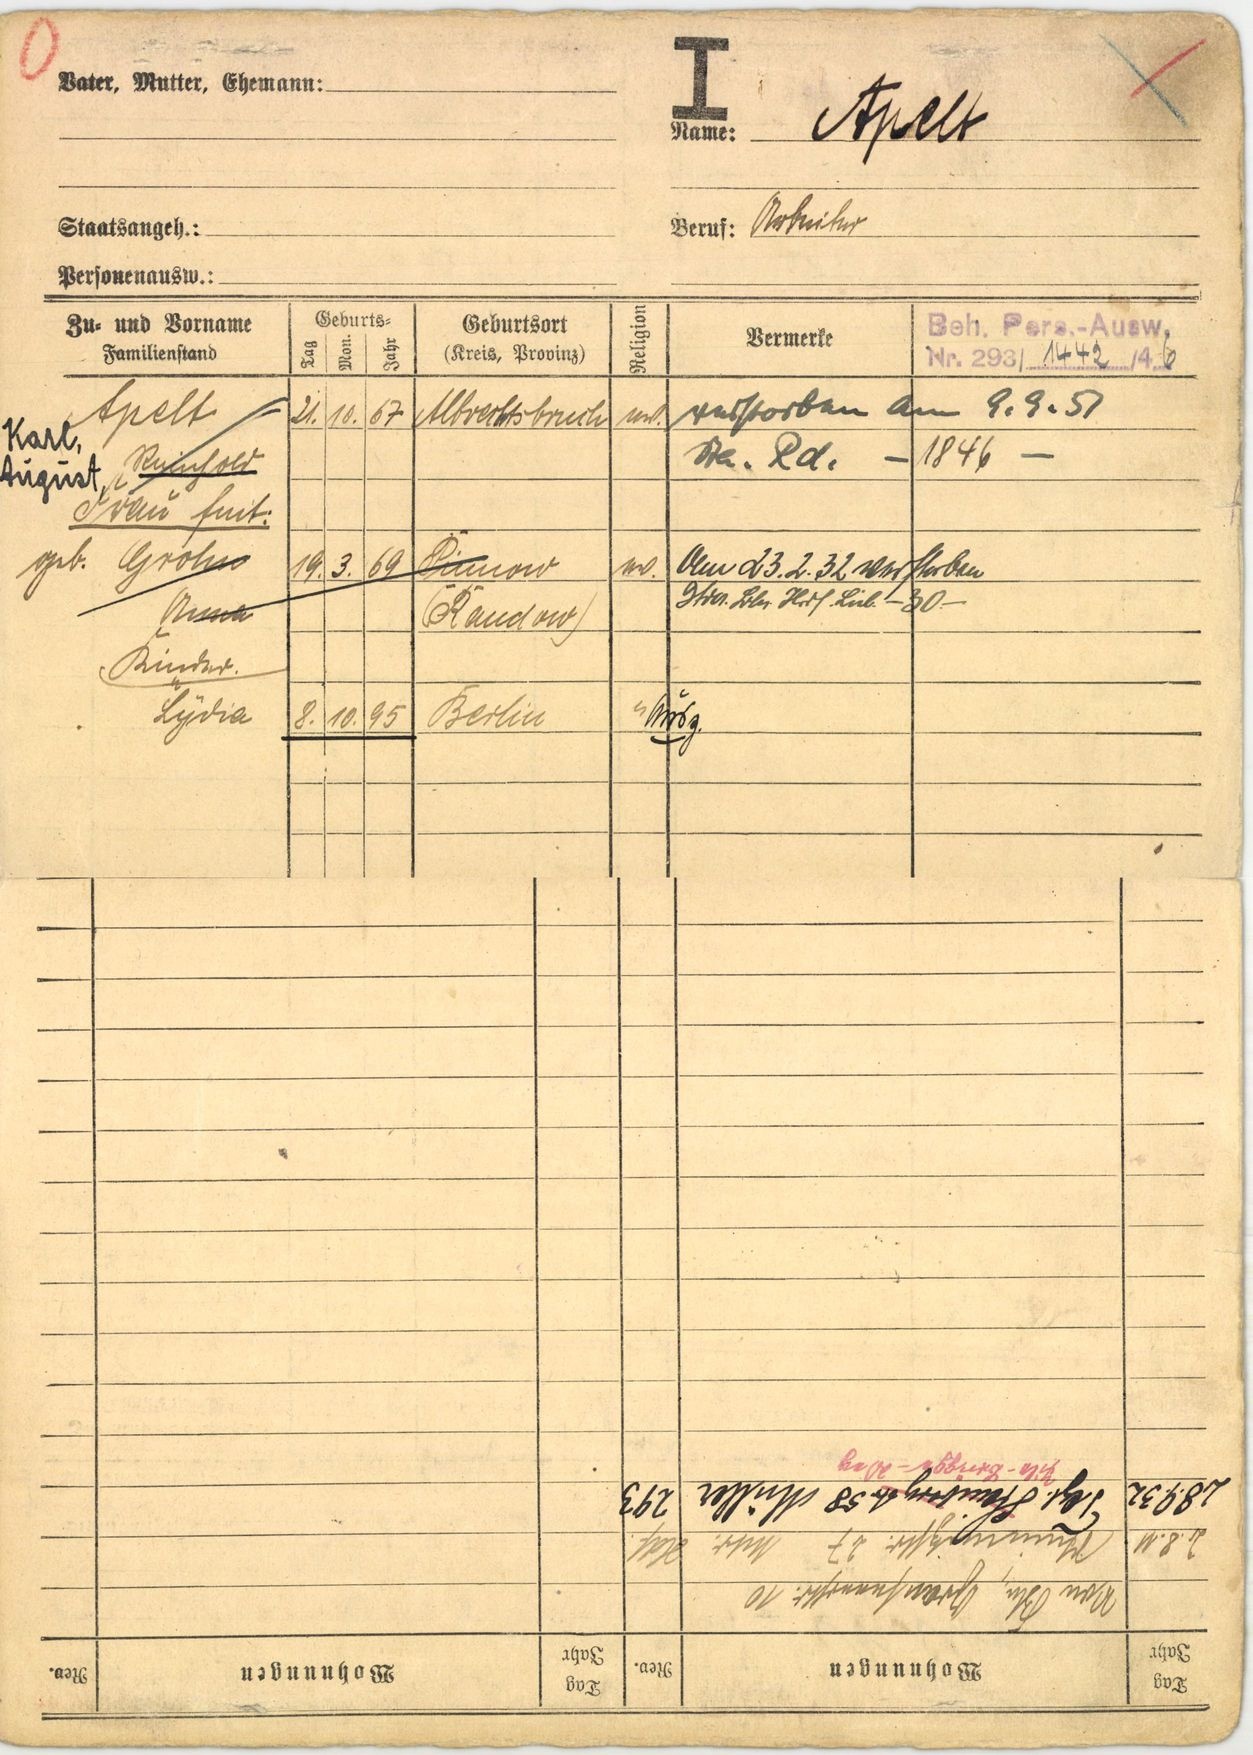
Apelt